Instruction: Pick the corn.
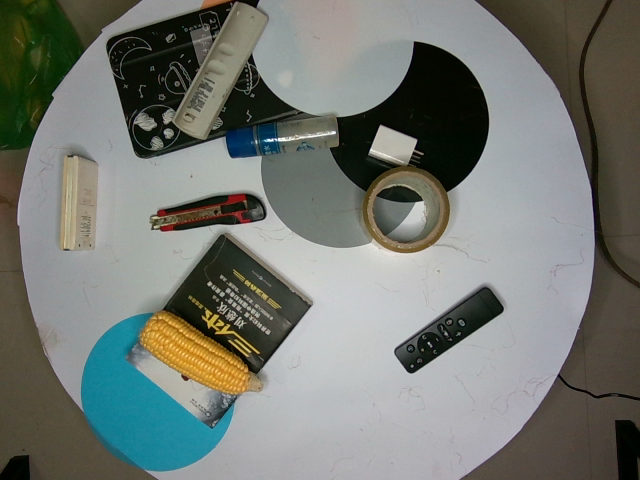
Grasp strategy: vertical